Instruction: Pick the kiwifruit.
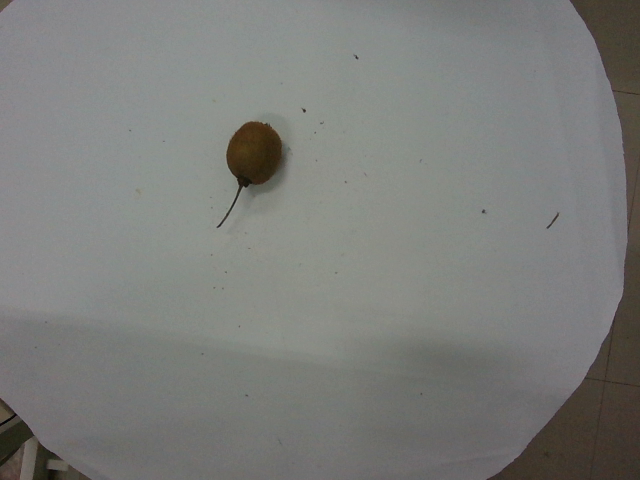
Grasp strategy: vertical